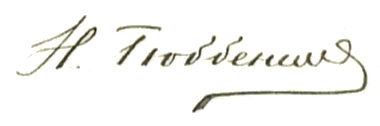
Signature of: mikołaj huebbenet